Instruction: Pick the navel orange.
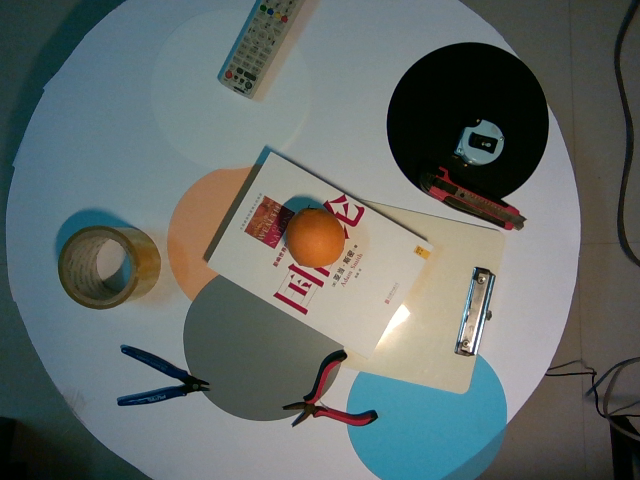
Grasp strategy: vertical